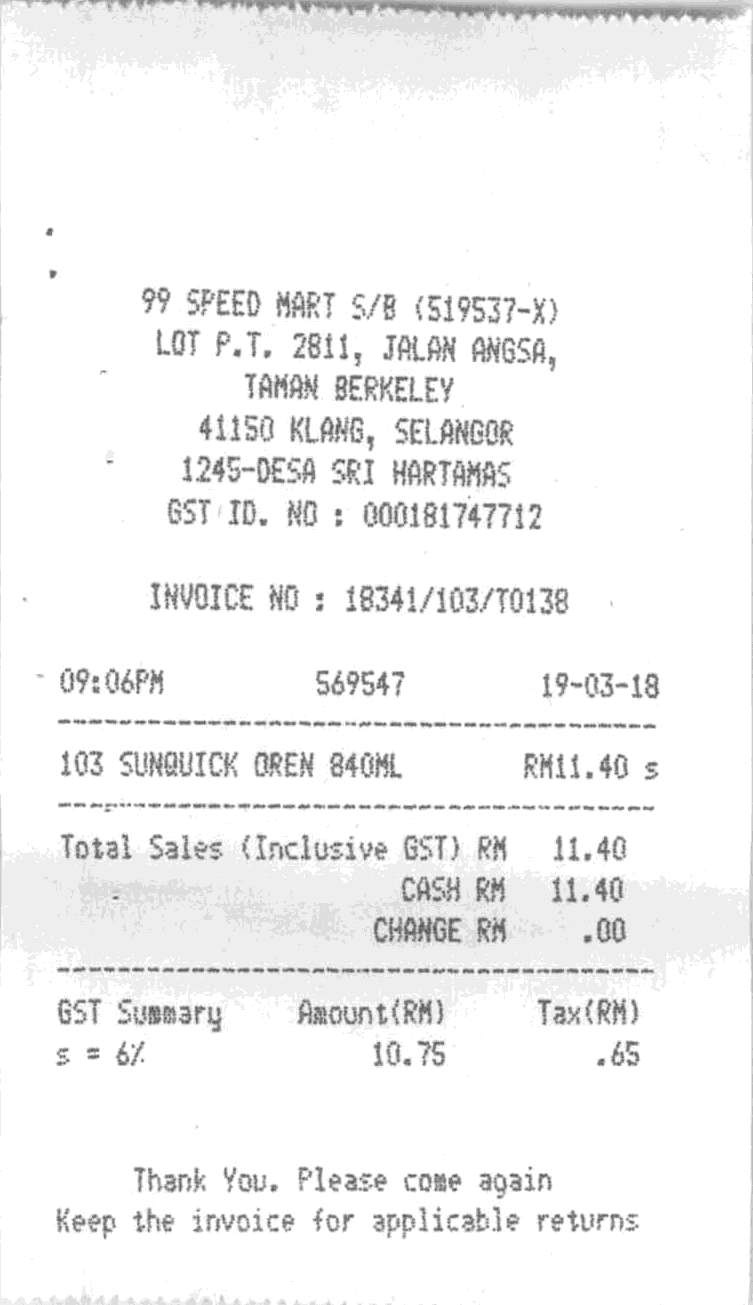
99 SPEED MART S/B (519537-X)
LOT P.T. 2811, JALAN ANGSA,
TAMAN BERKELEY
41150 KLANG, SELANGOR
1245-DESA SRI HARTAMAS
GST ID. NO : 000181747712
INVOICE NO : 18341/103/T0138
09:06PM
569547
19-03-18
103 SUNQUICK OREN 840ML
RM11.40 S
TOTAL SALES (INCLUSIVE GST) RM
11.40
CASH RM
11.40
CHANGE RM
.00
GST SUMMARY
AMOUNT(RM)
TAX(RM)
S = 6%
10.75
.65
THANK YOU. PLEASE COME AGAIN
KEEP THE INVOICE FOR APPLICABLE RETURNS